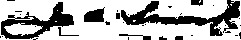
Signature of: john conover smock